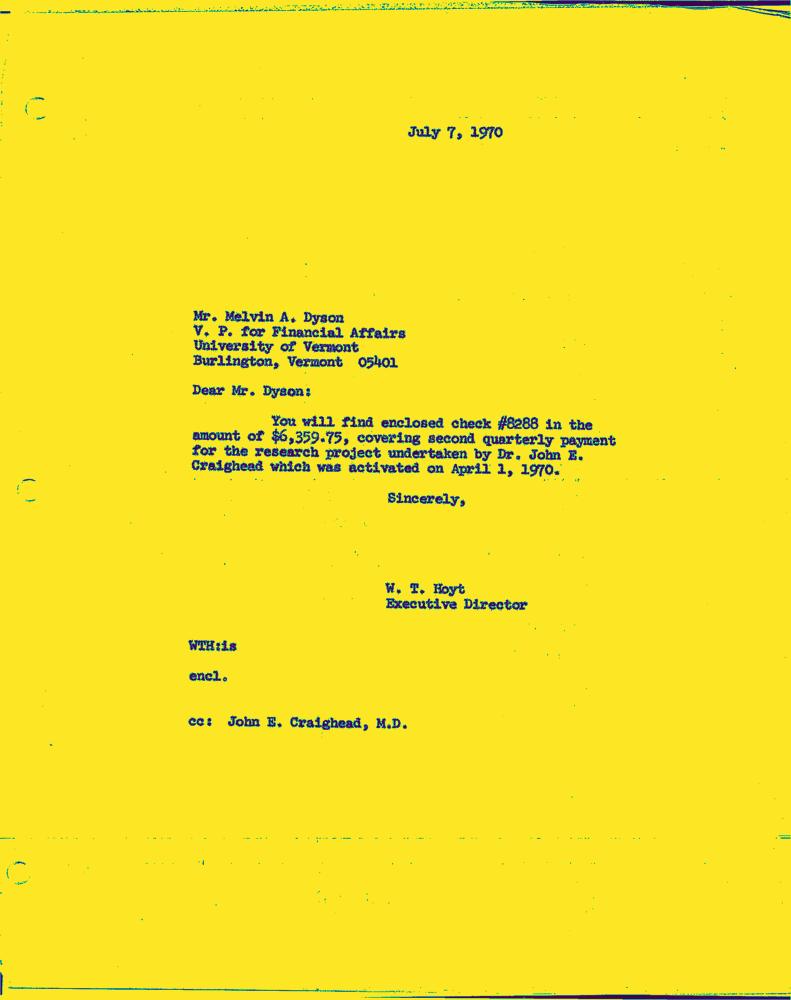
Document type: Letter-Doc